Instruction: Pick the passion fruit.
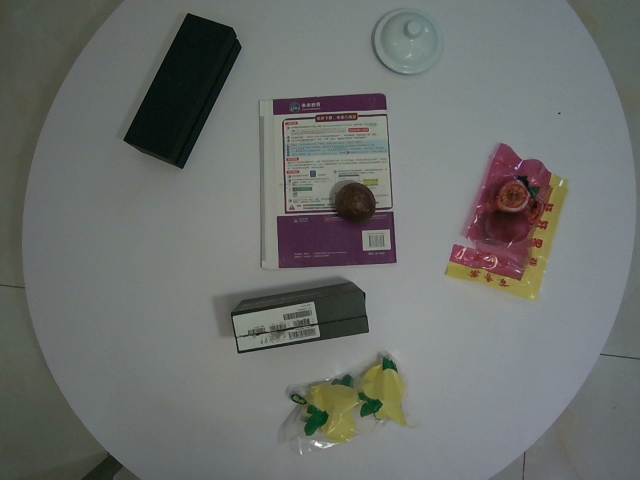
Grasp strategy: vertical